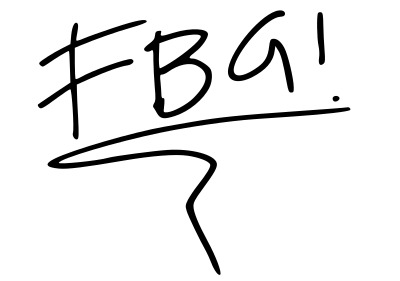
Signature of: future